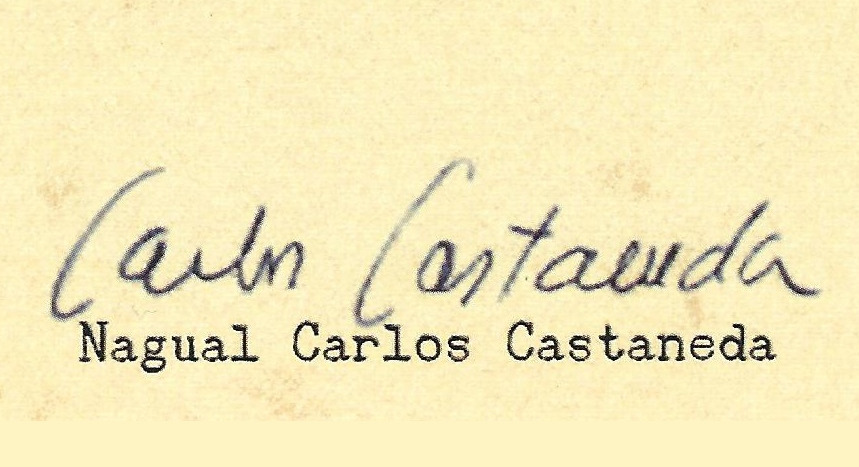
Signature of: carlos castañeda